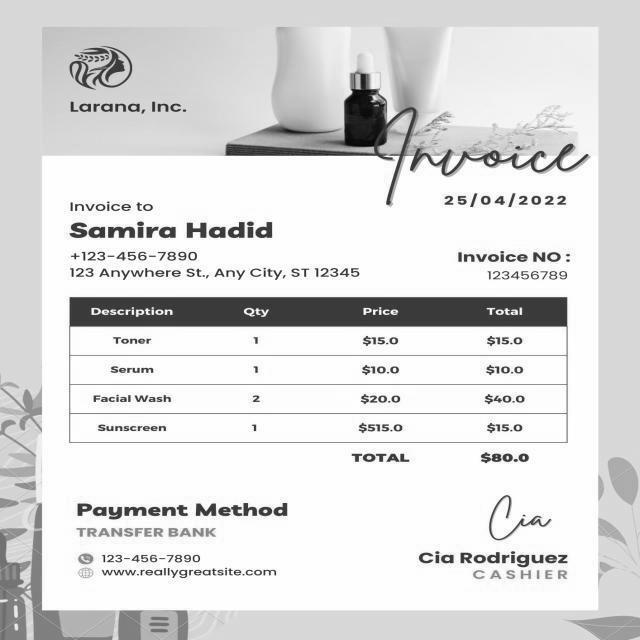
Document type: Invoice